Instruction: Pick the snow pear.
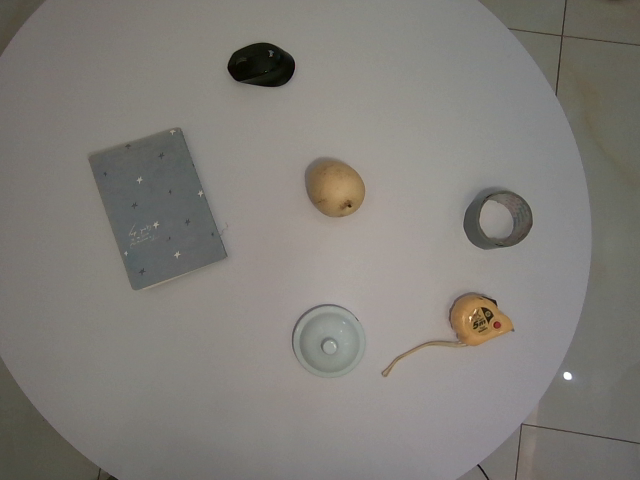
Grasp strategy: vertical